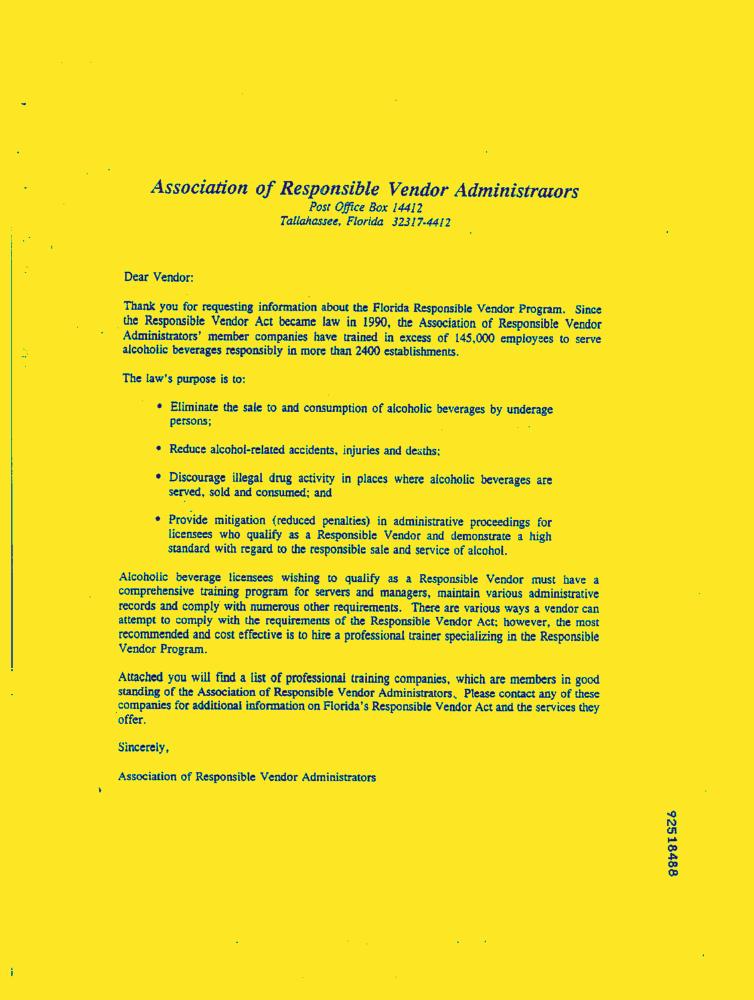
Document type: Letter-Doc